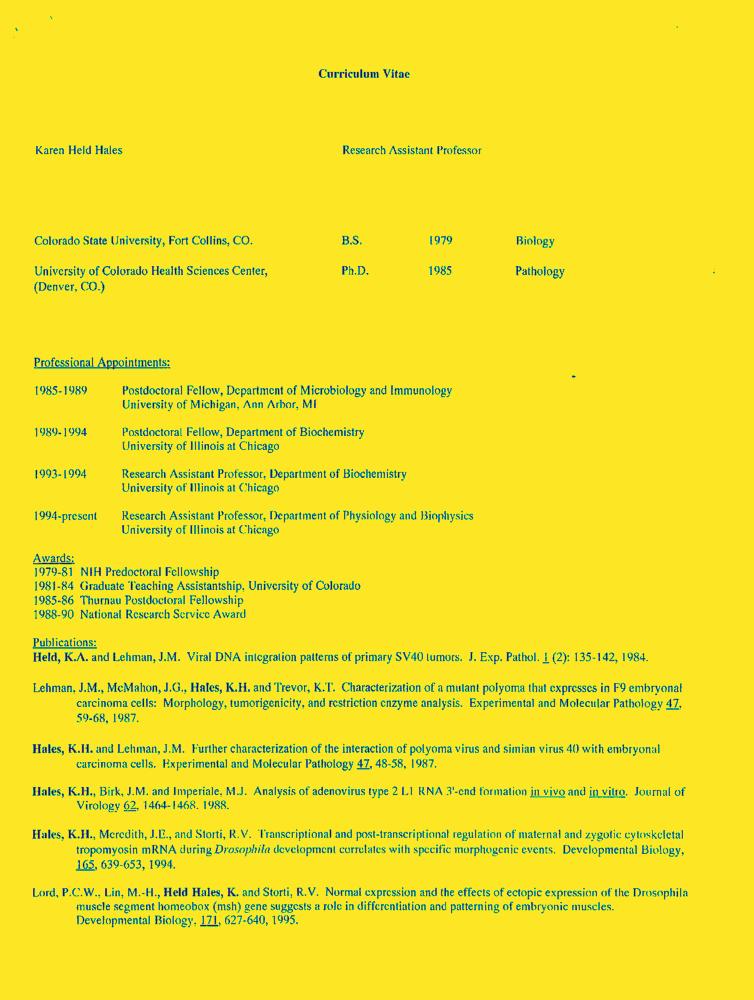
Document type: Resume-Doc